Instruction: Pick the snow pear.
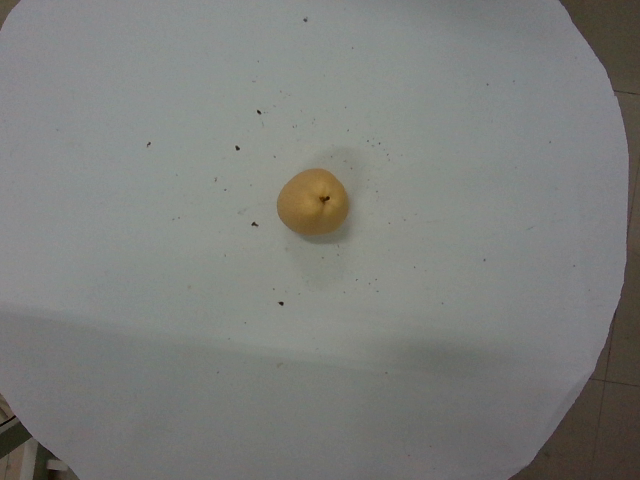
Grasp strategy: vertical